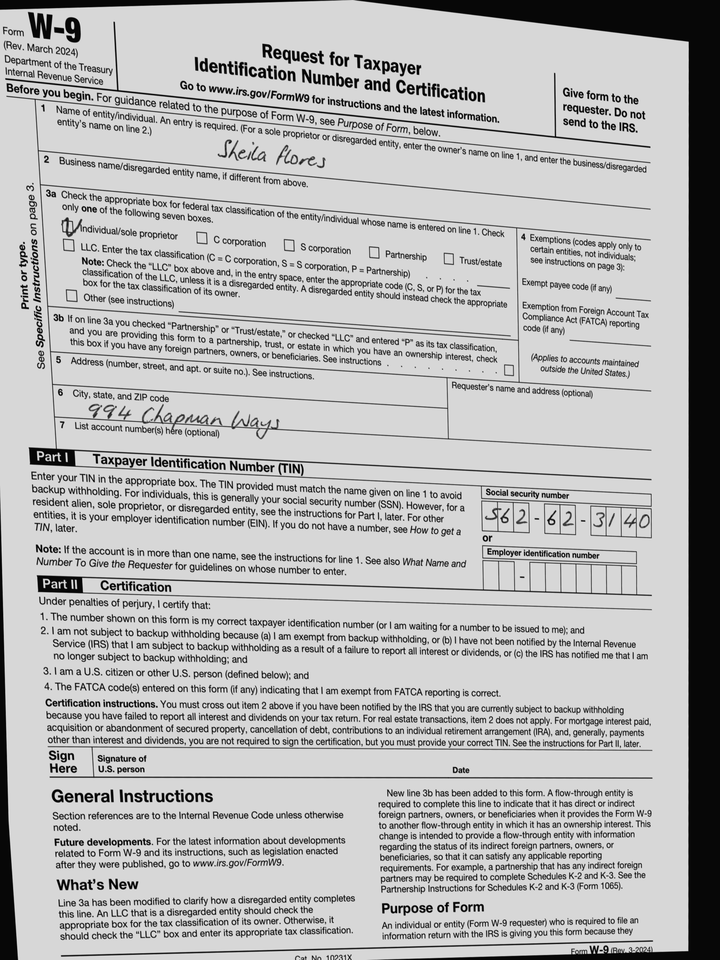
adr1: 994 Chapman Ways
cbx: yes
ssn: 562623140
enm: Sheila Flores